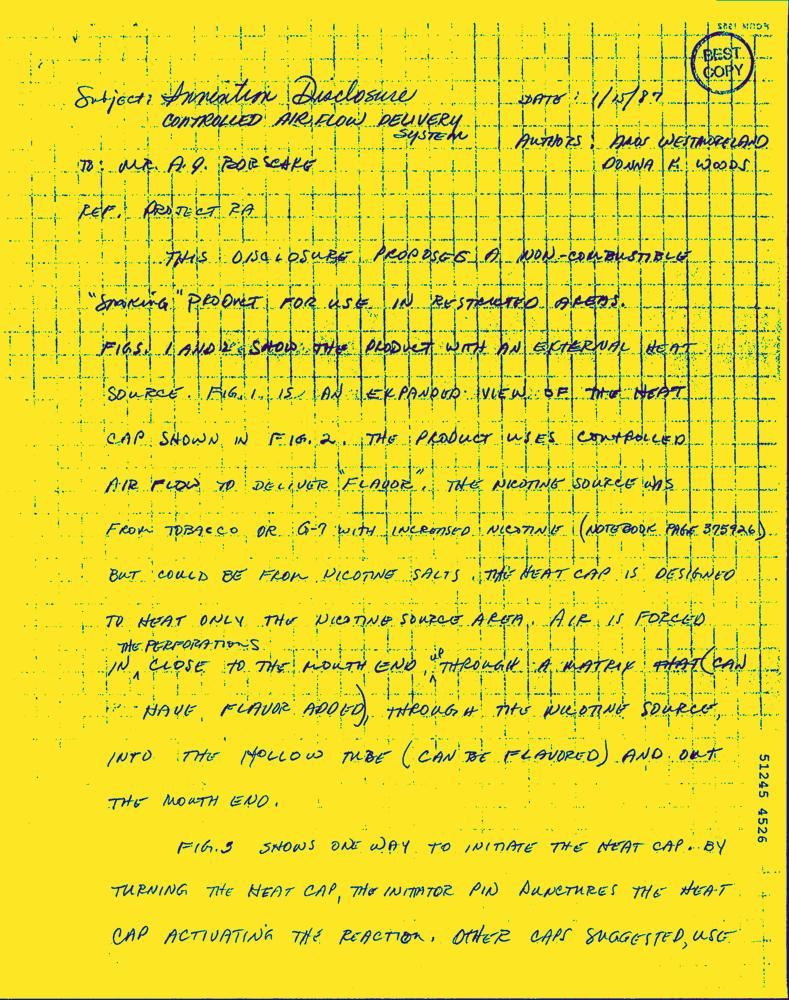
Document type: Hand-Written